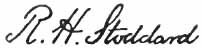
Signature of: richard henry stoddard